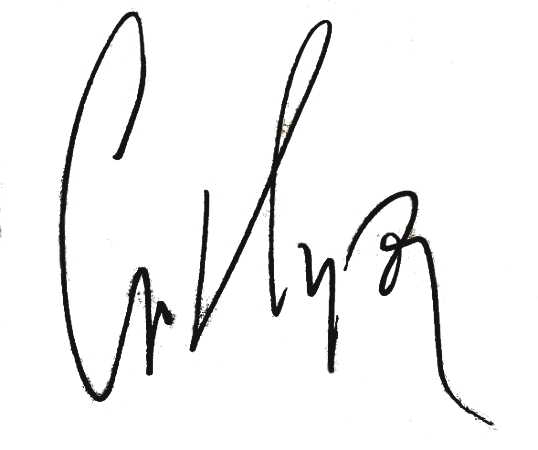
Signature of: grzegorz hyży